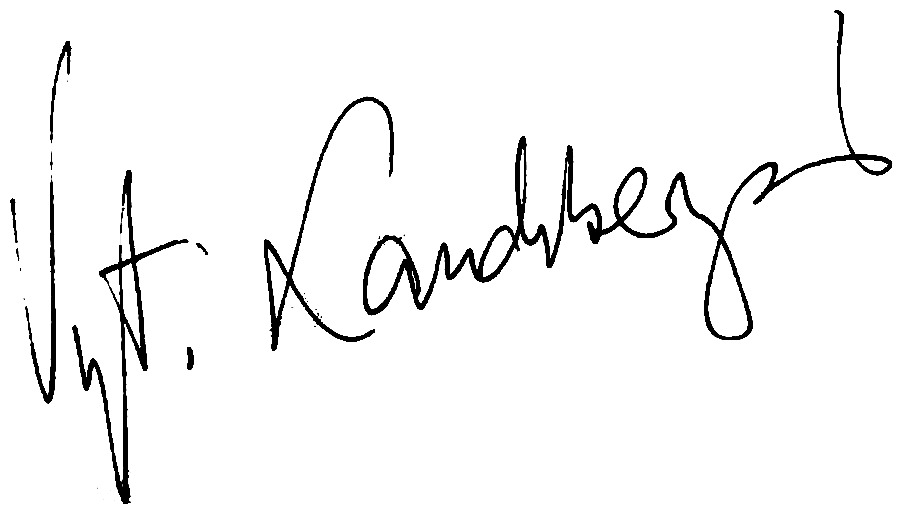
Signature of: vytautas landsbergis